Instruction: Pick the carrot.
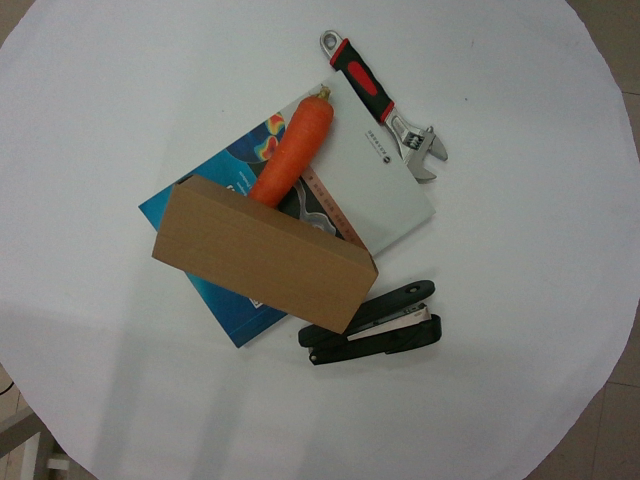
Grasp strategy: vertical